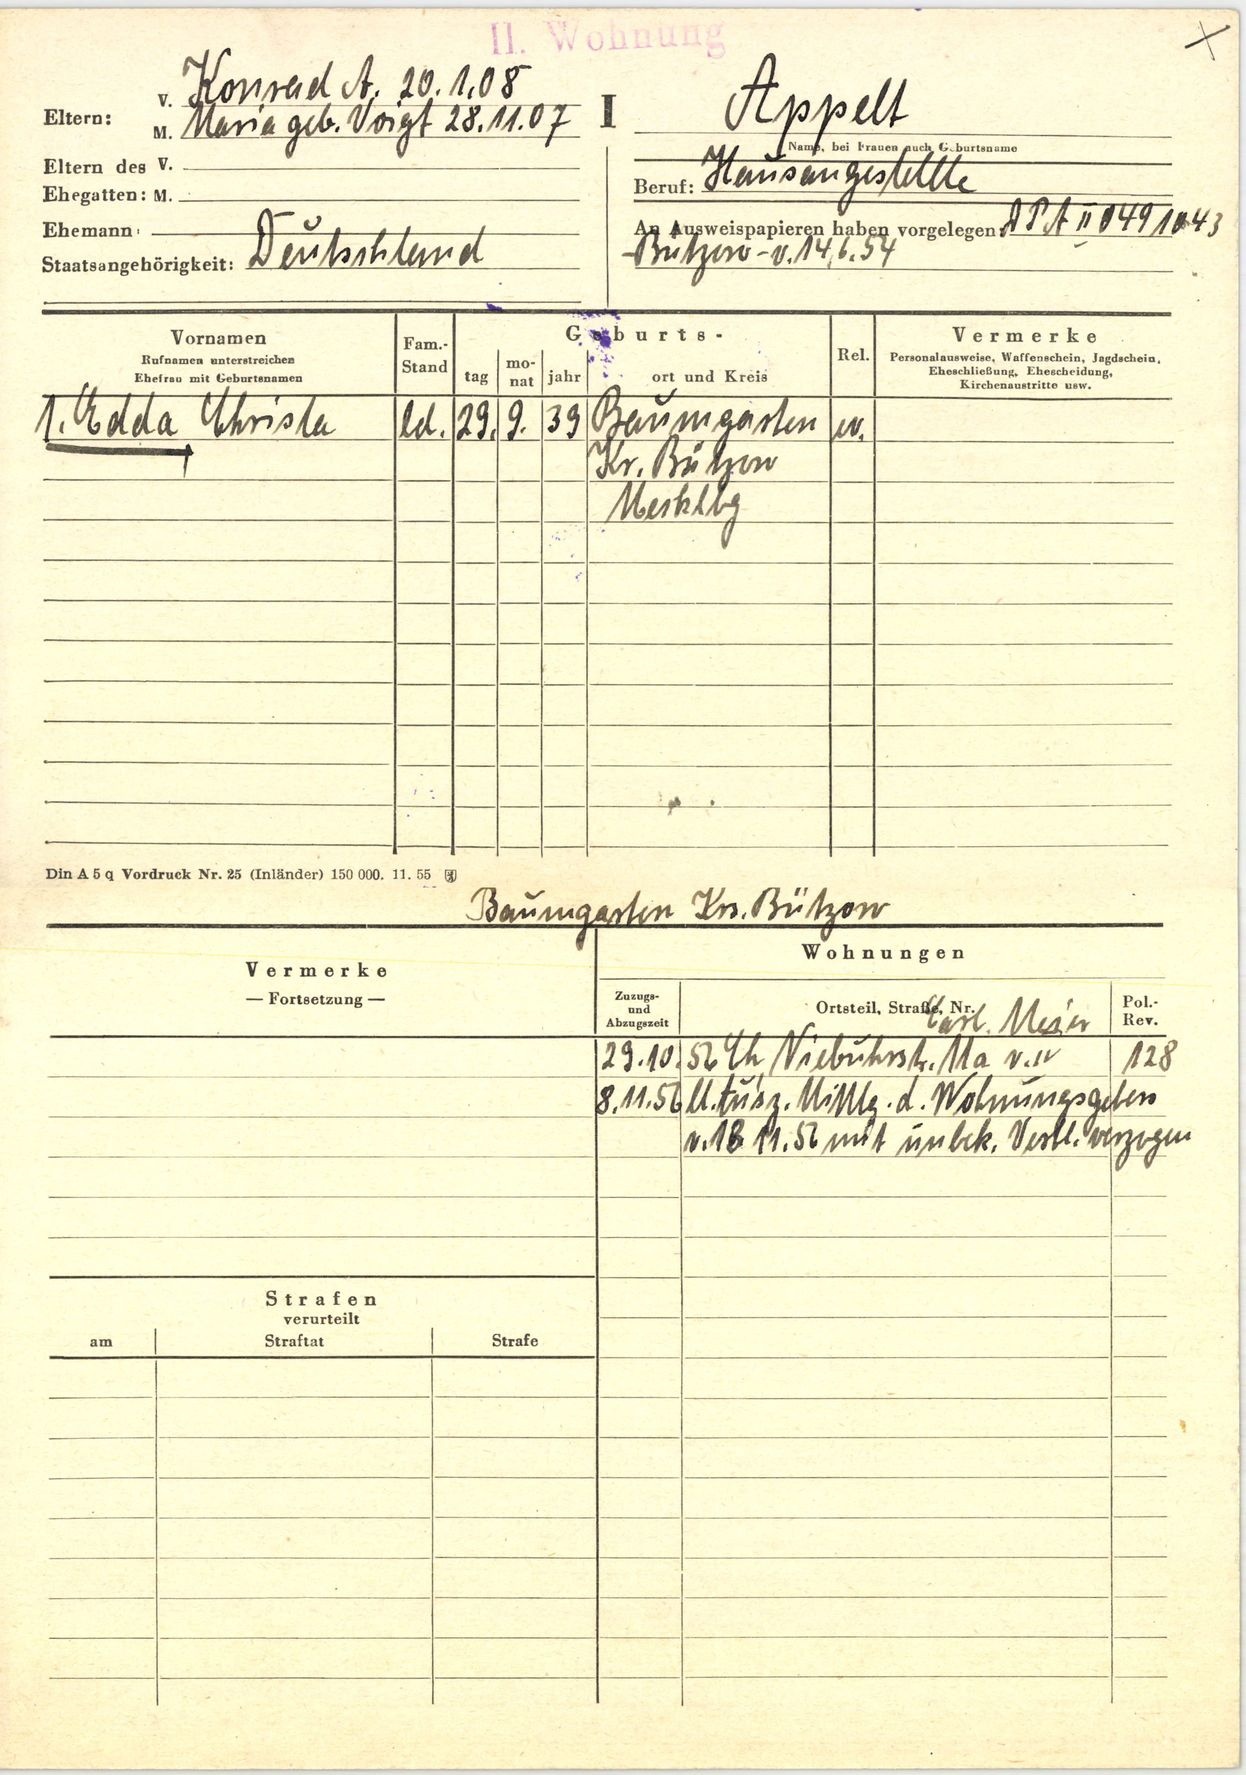
Appelt